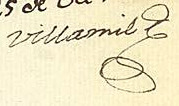
Signature of: juan pérez villamil